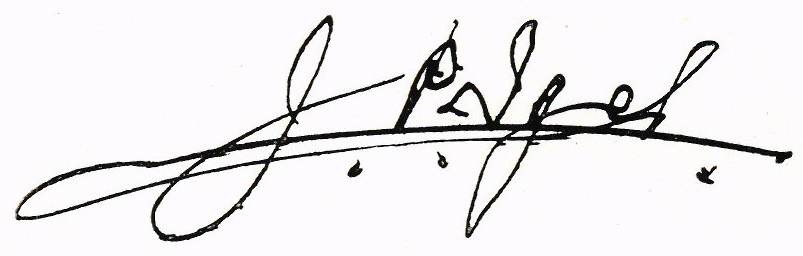
Signature of: johan igel